Question: What is the potential diagnosis?
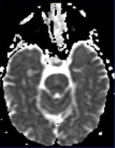
Answer: The possible diagnosis includes Pontine ischemia, demyelinating disease or metabolic disease..